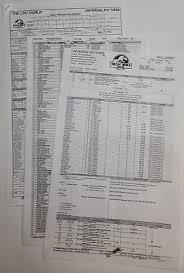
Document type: Invoice